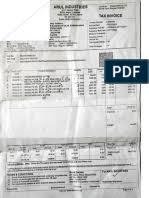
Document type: Invoice